Question: What could the diagnosis suggest?
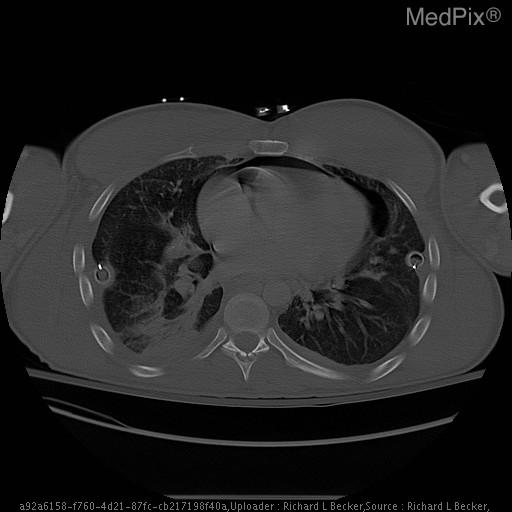
Answer: The possible diagnosis includes •  Pneumopericardium
•  Pneumomediastinum
•  Pneumothorax.